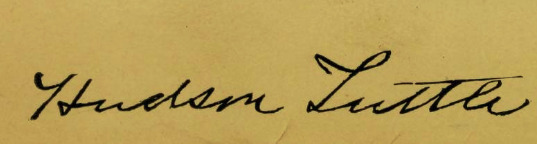
Signature of: hudson tuttle